Question: What appears to be the issue?
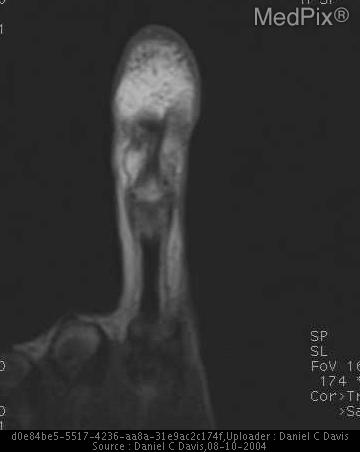
Answer: The findings suggest enlarged left index finger.  There is diffuse fatty enlargement of the volar soft tissues with normal osseous structures and tendons.. fatty hypertrophy of soft tissues of left index finger. The patient might have a history of enlarged finger for several years..